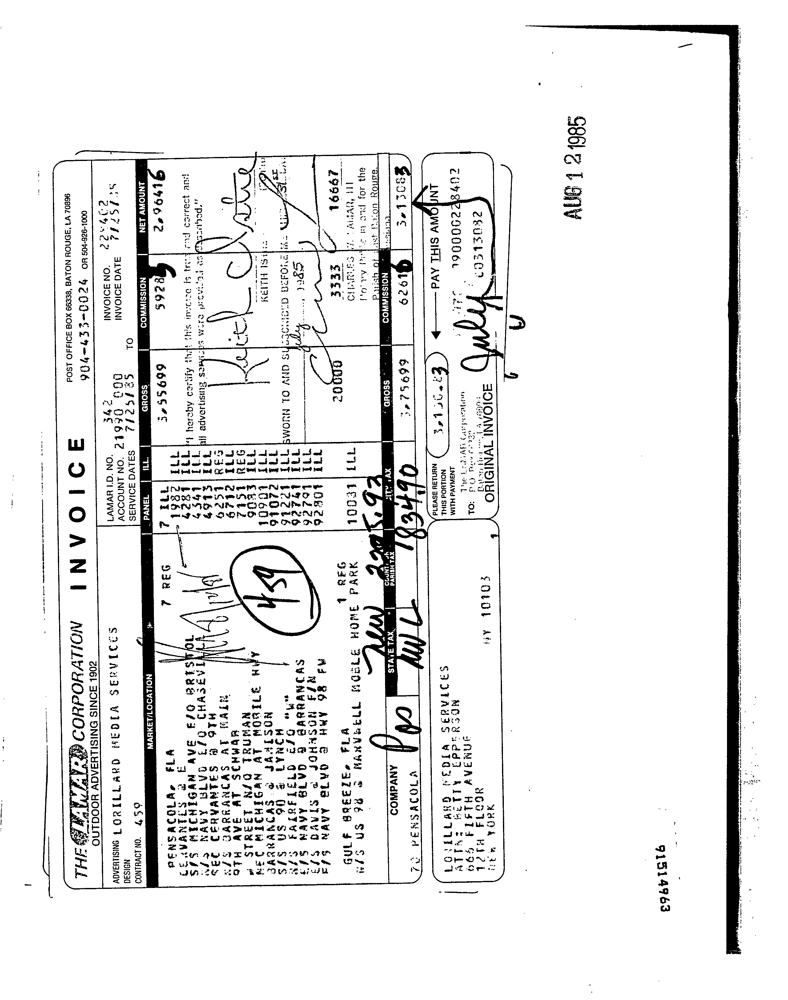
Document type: Invoice